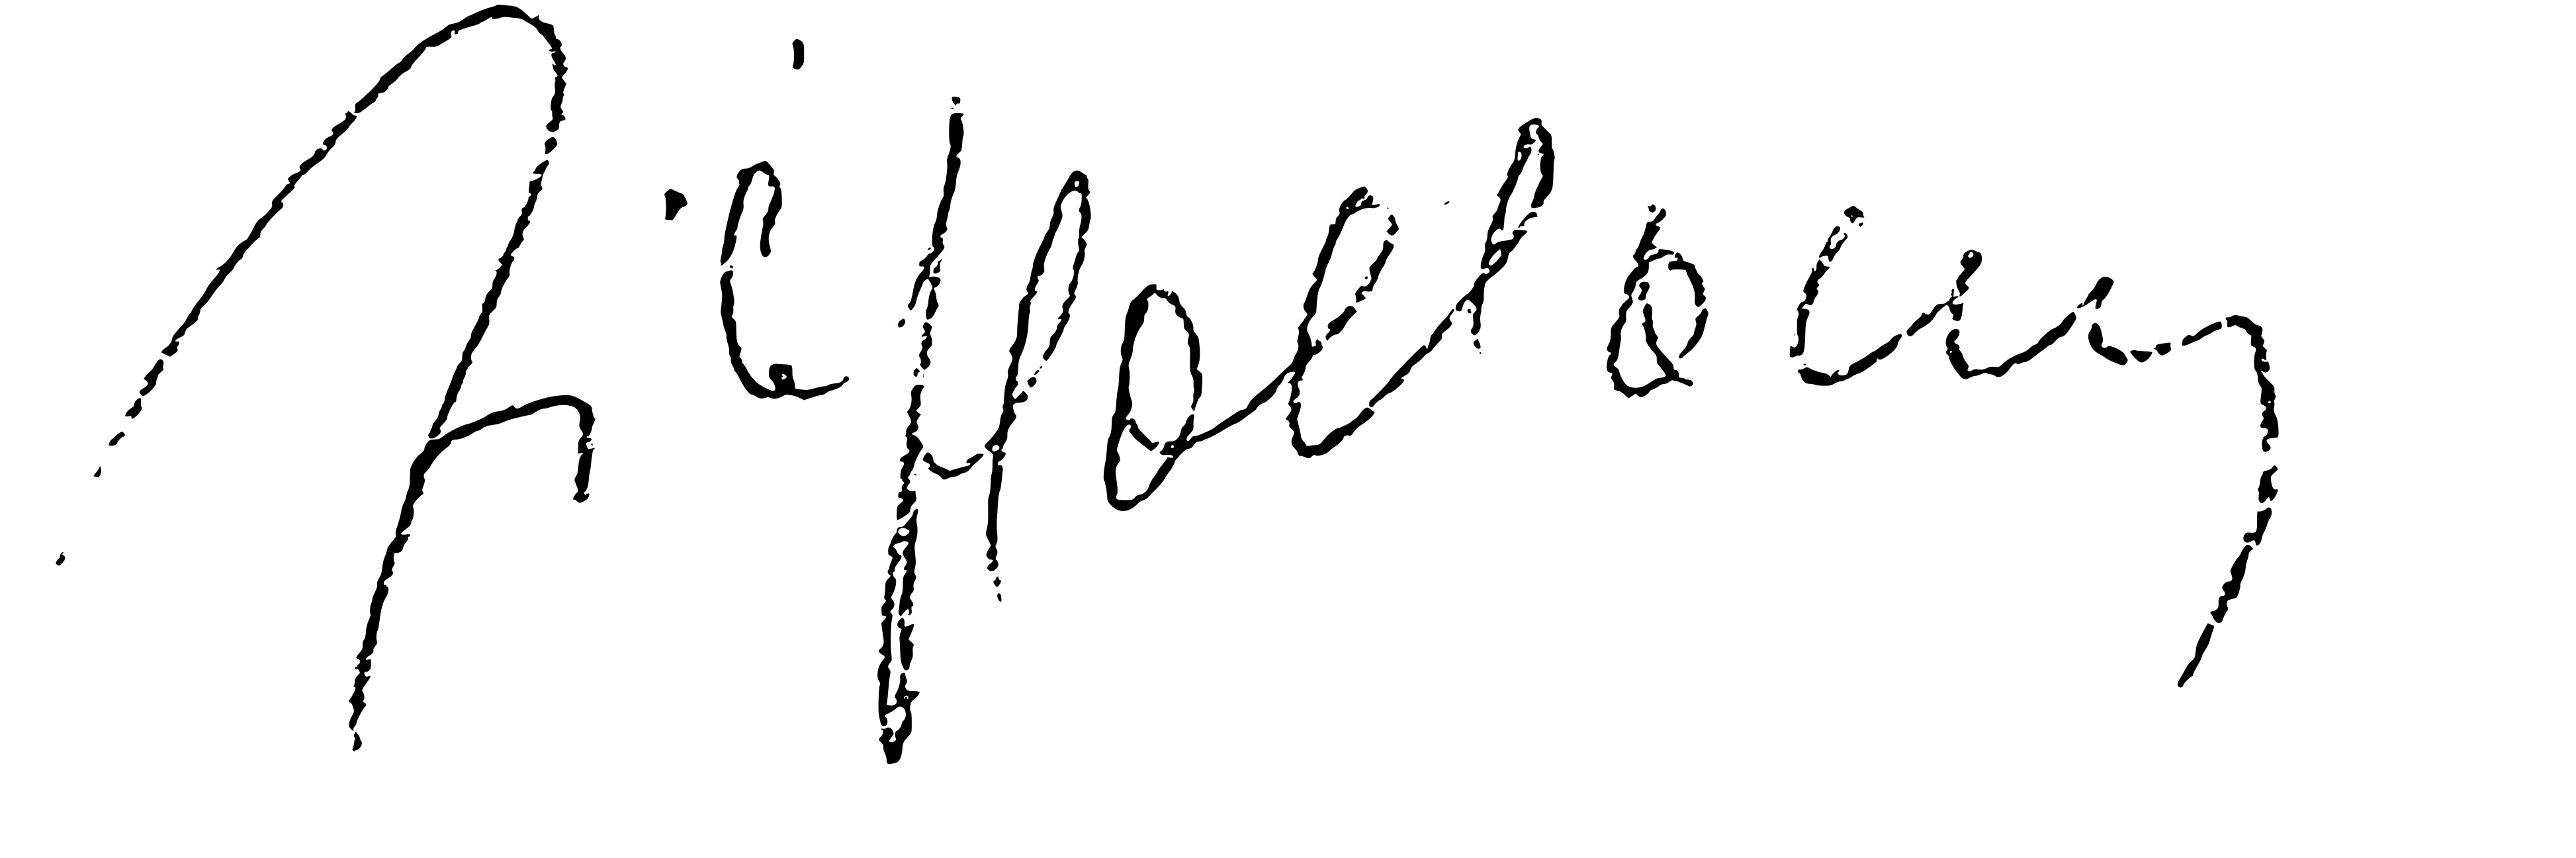
Signature of: filippo mancuso